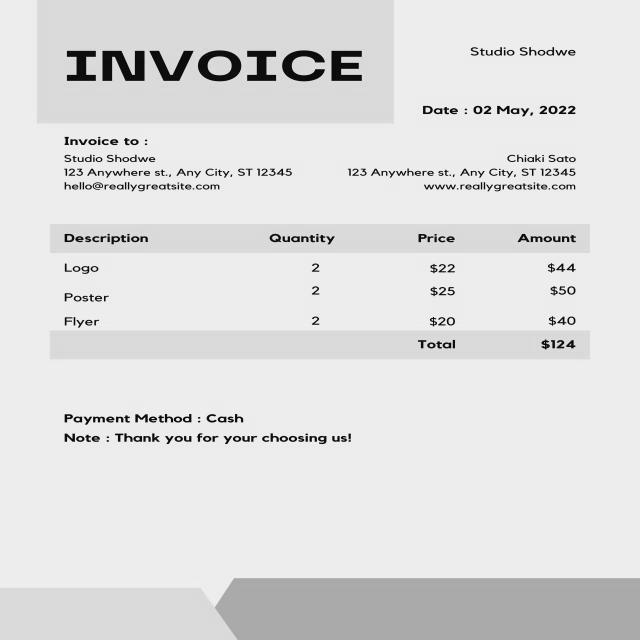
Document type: Invoice